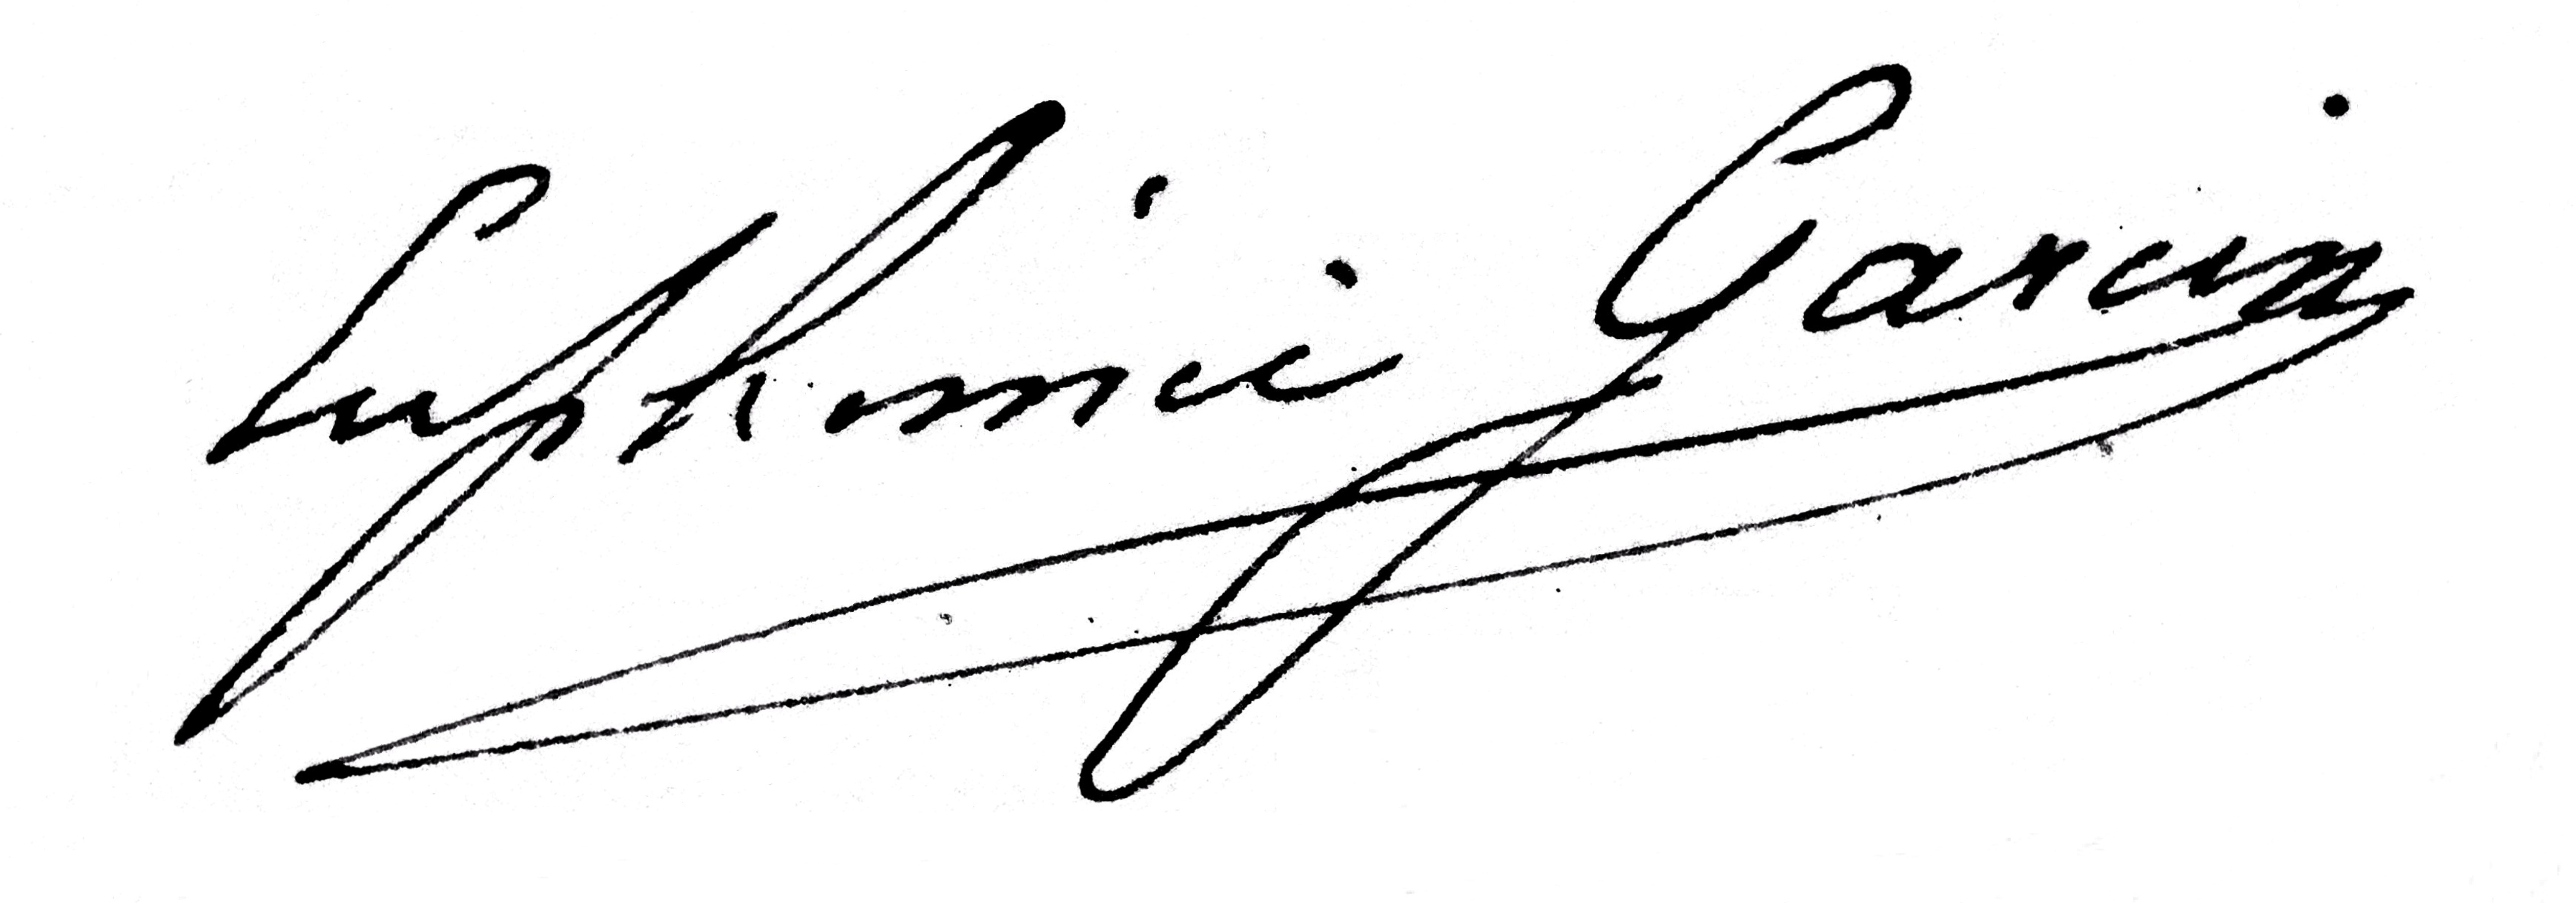
Signature of: euphémie vauthier